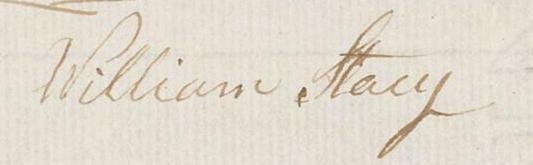
Signature of: william stacy